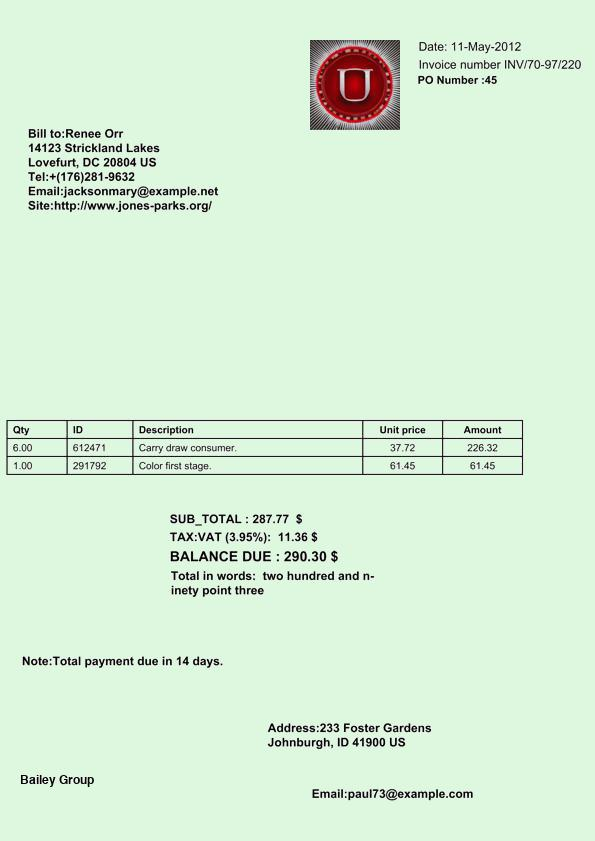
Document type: Invoice